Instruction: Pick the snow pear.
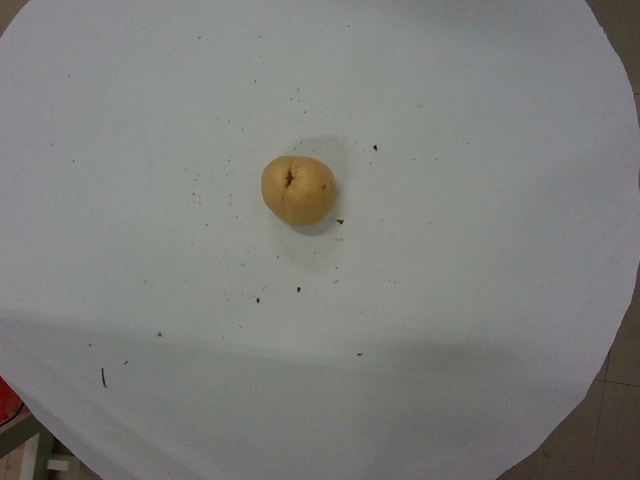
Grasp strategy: vertical